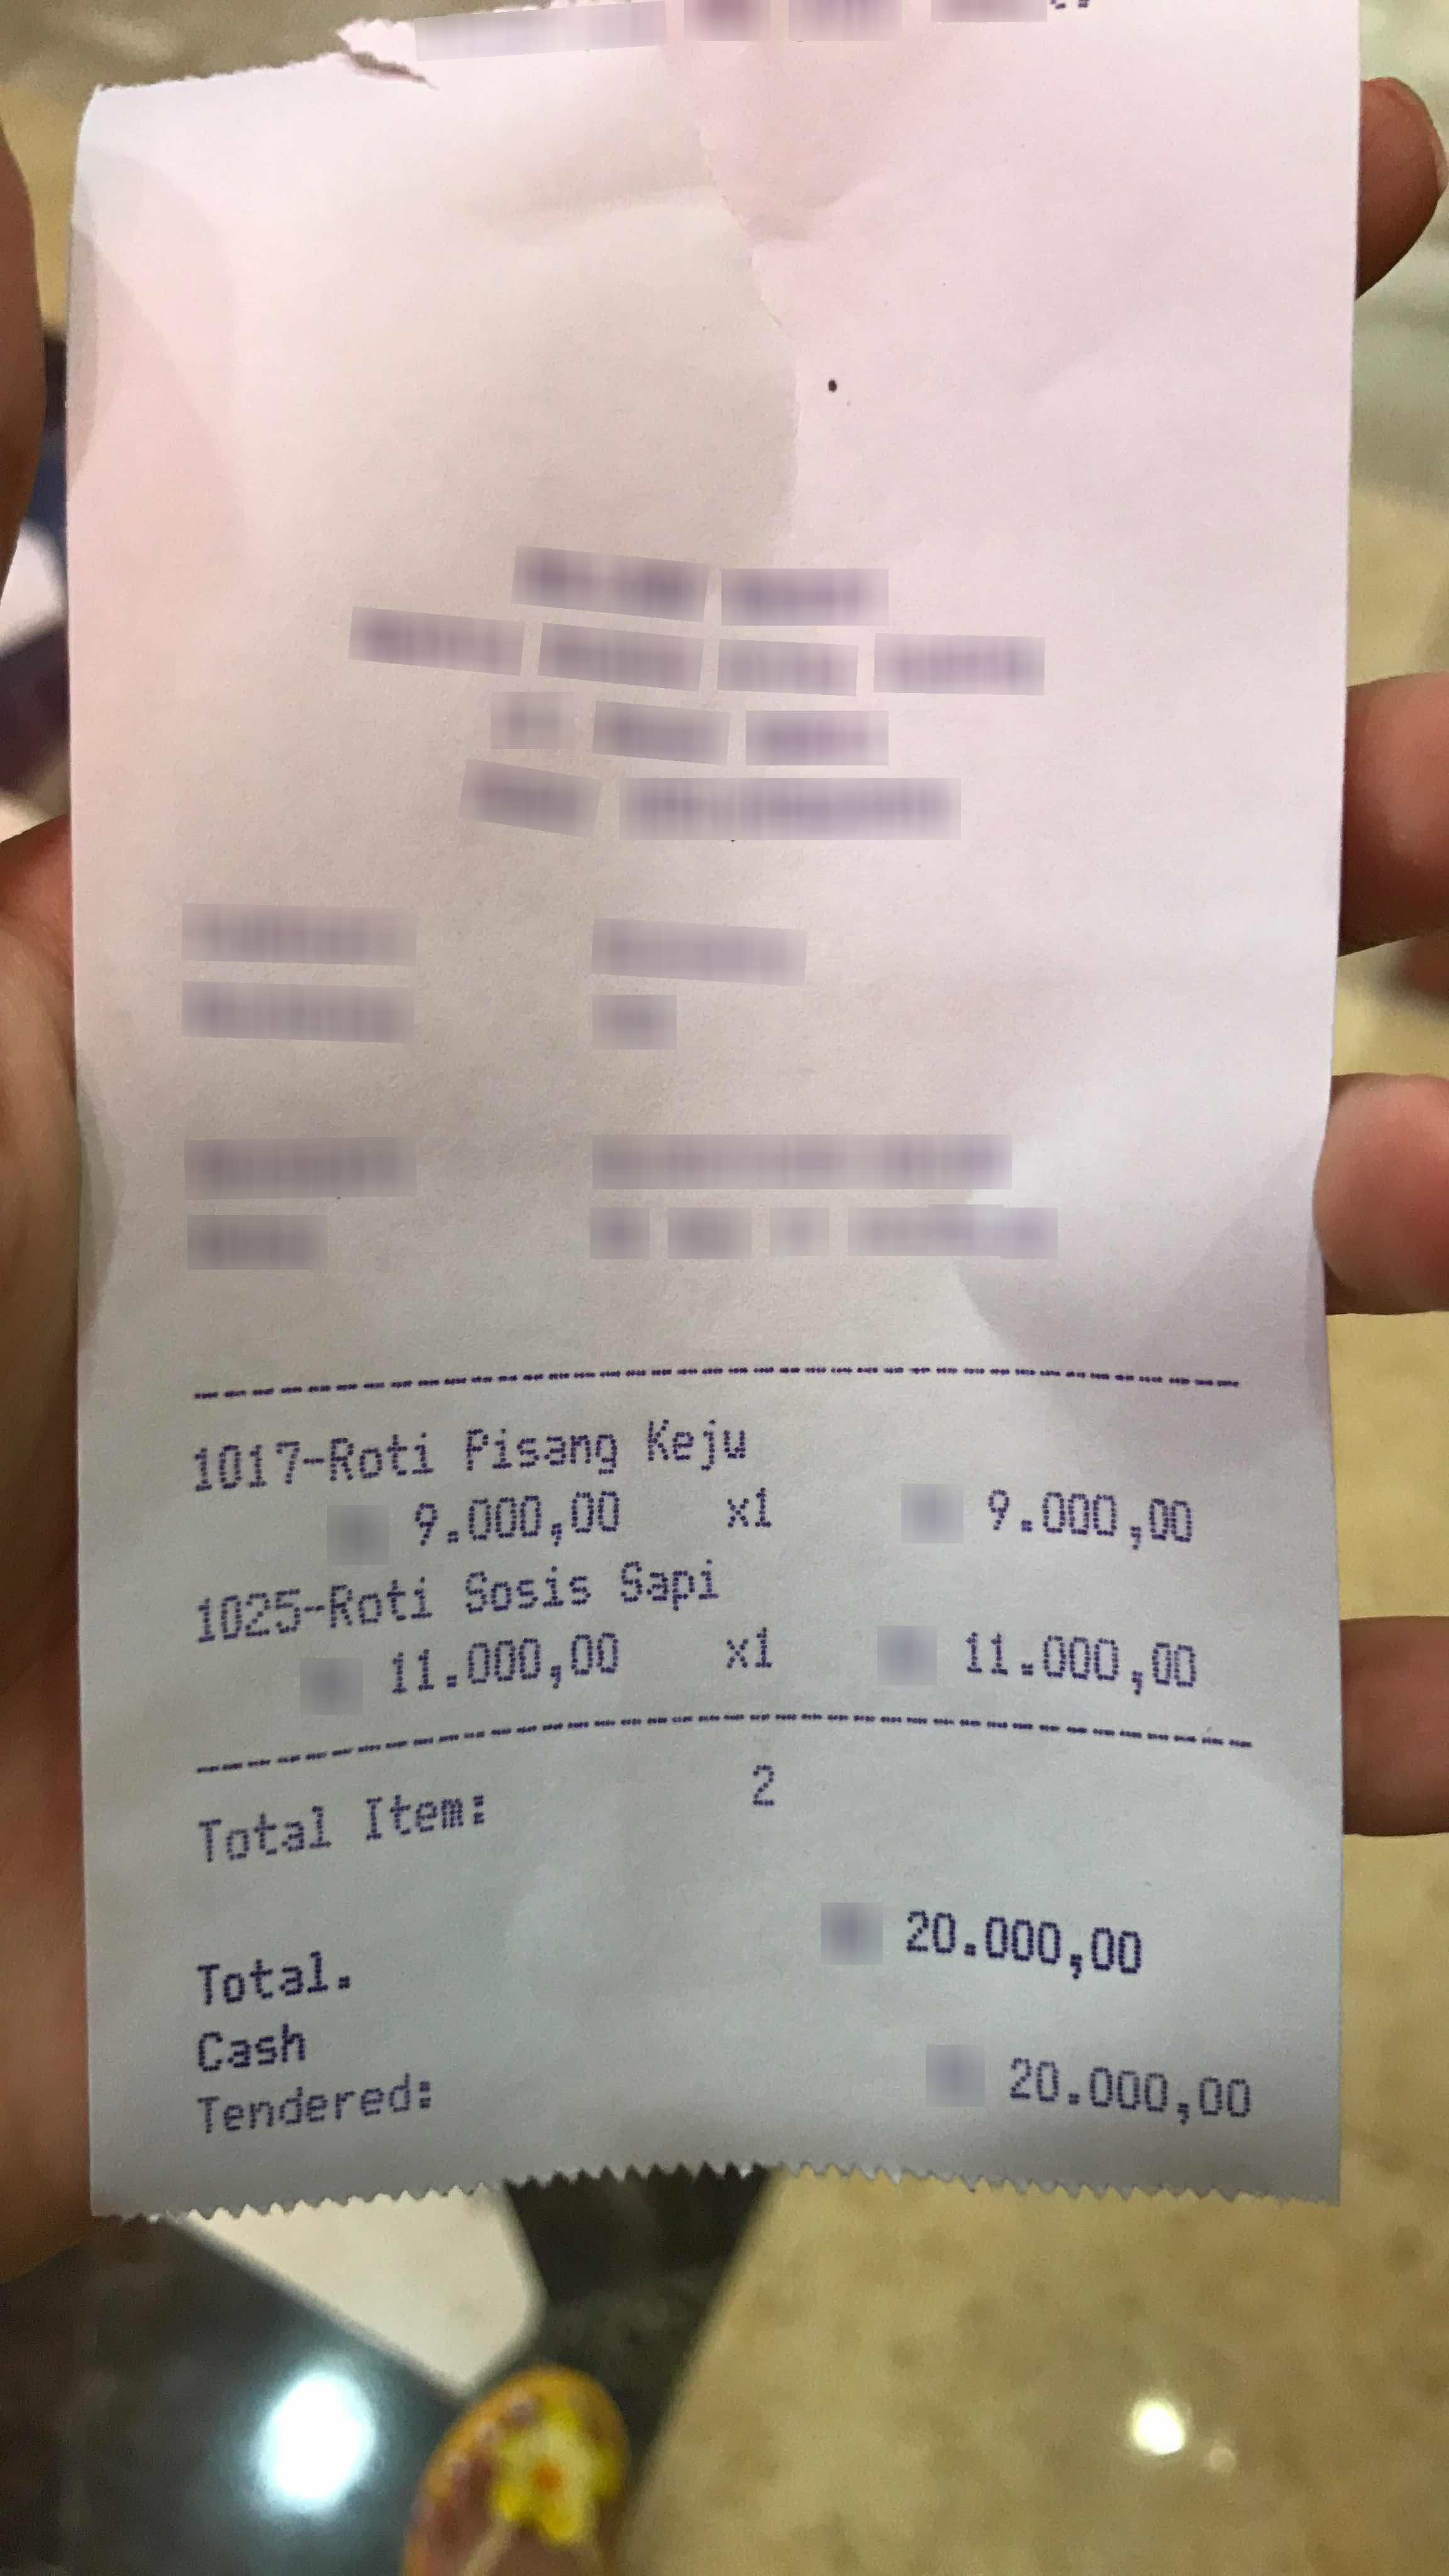
Number of items: 2
Total: 20.000,00
OCR text regions:
text: 1017-Roti
text: Pisang
text: Keju
text: 9.000,00
text: x1
text: 9.000,00
text: 1025-Roti
text: Sosis
text: Sapi
text: 11.000,00
text: x1
text: 11.000,00
text: 2
text: Total
text: Item:
text: 20.000,00
text: Total.
text: Cash
text: Tendered:
text: 20.000,00